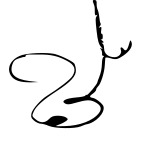
Signature of: kamran daneshjoo